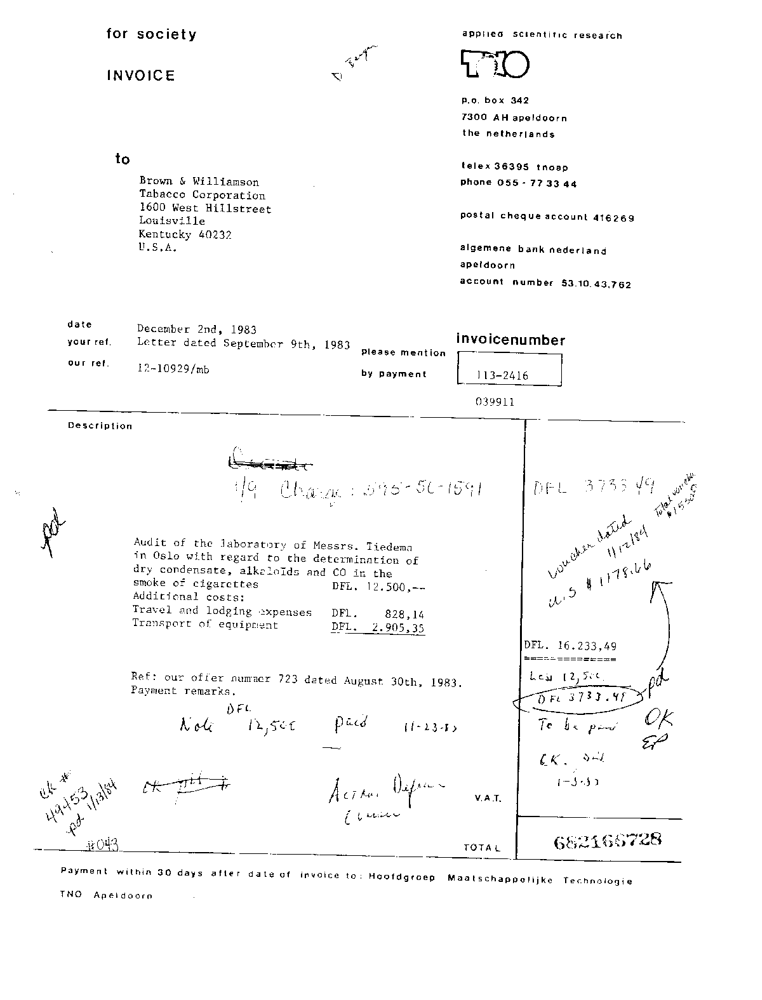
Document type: Invoice